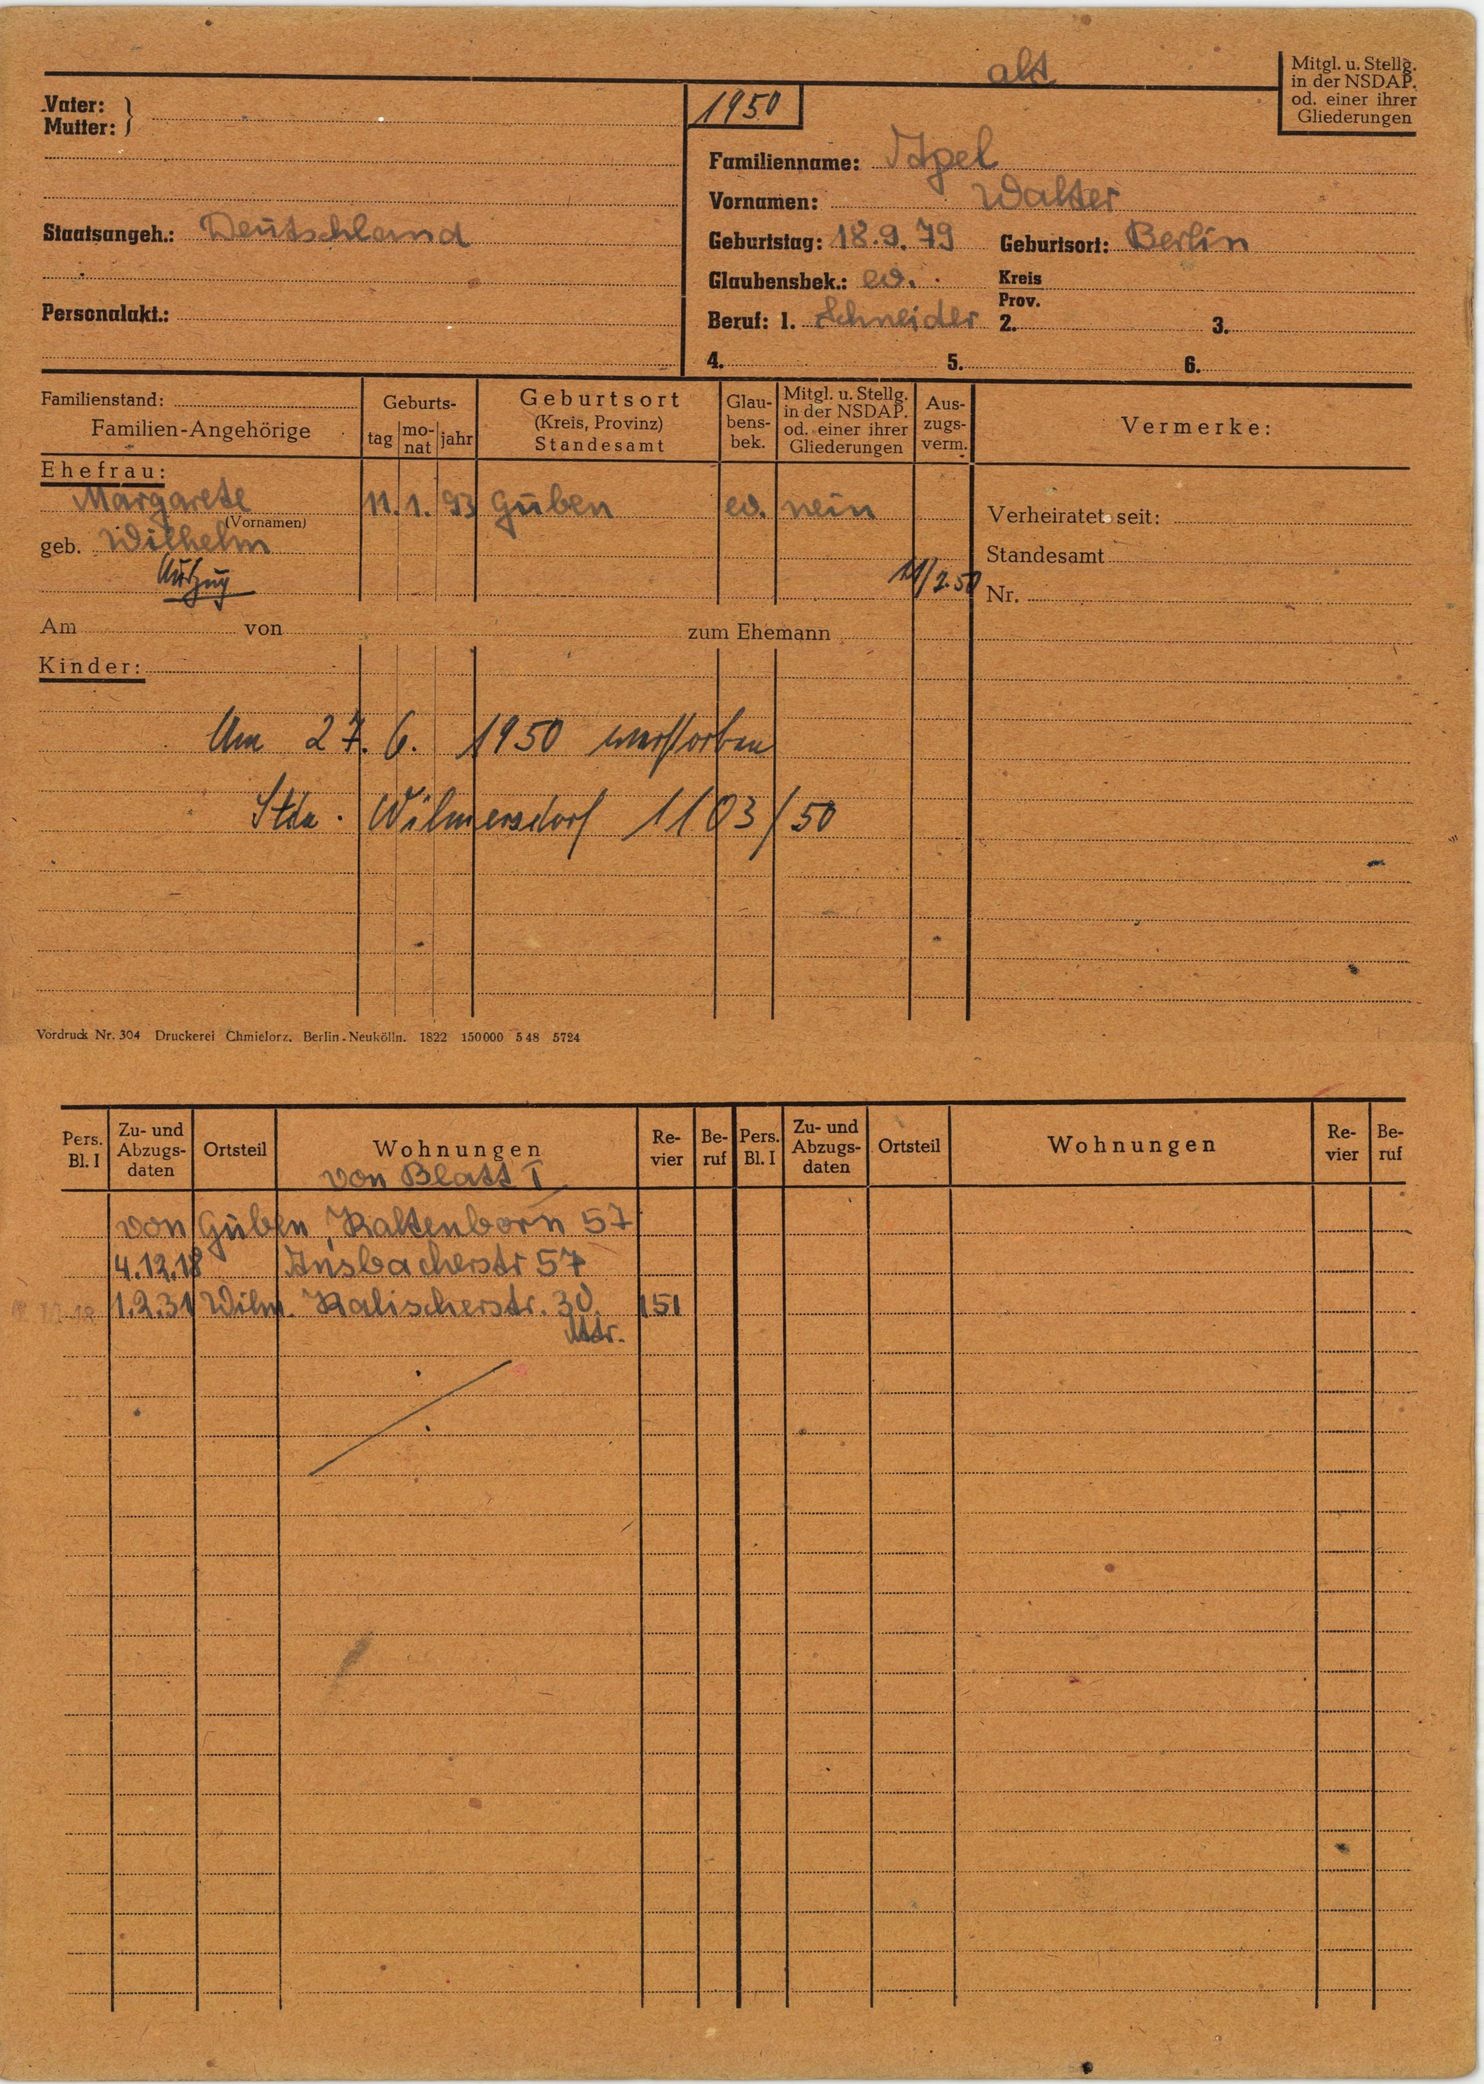
Apel